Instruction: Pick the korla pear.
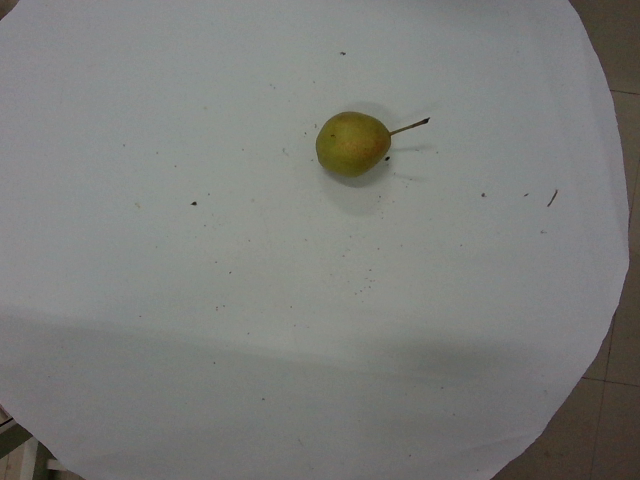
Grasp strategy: vertical